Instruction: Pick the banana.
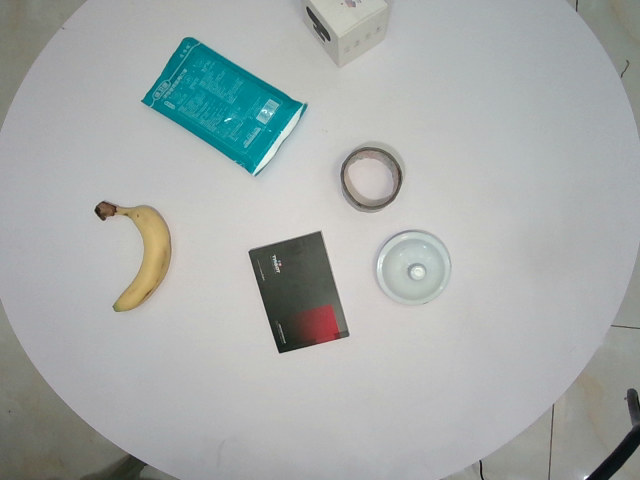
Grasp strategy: vertical